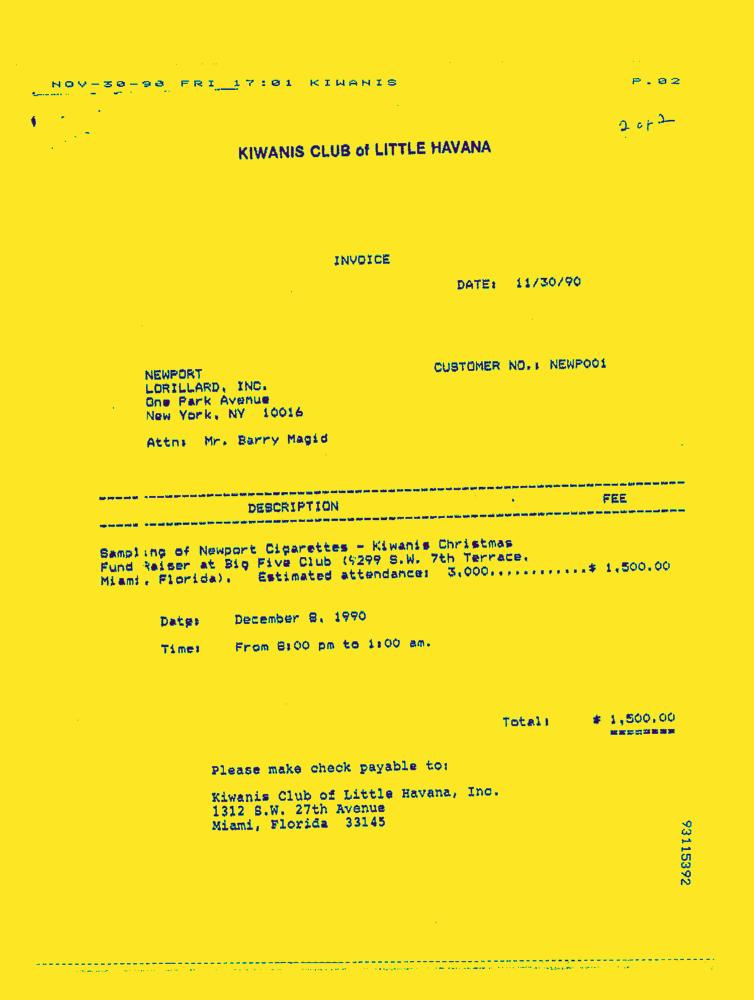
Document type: Invoice-Doc